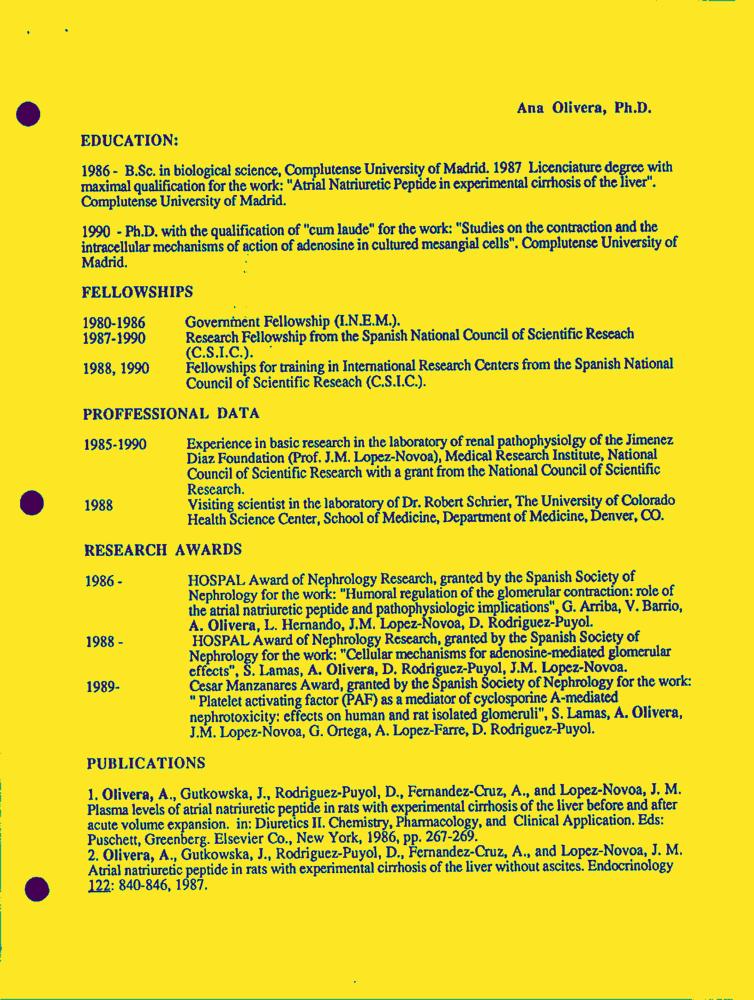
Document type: Resume-Doc